Question: Explain the disease:
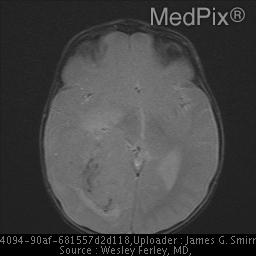
Answer: The disease is discussed as: Choroid Plexus Papilloma (WHO Grade I)
Choroid Plexus Carcinoma (WHO Grade III-IV)
Cell of Origin: Choroid plexus epithelium

Common Locations:
Adults - Fourth ventricle
Children - Lateral ventricle

Demographics: Children > Adults. 40-50% papillomas seen in first year of life, 85% < 5 yrs.  May be a congenital. Carcinomas usually seen only in pediatric age group.

Clinical Presentation: Hydrocephalus with headaches

Histology: Papillomas have characteristic lobulated gross appearance. Most are well-differentiated and may resemble normal choroid plexus, however, anaplastic transformation may occur. Parenchymal invasion suggests carcinoma, but can be seen with benign tumors as well.

Transformation of papilloma into carcinoma has been reported.

Special Stains: Cytokeratin distinguishes CPP from ependymoma; Prealbumin (transthyretin) may be helpful (although choroid metastases may also stain positive)
Progression: CSF seeding may occur in both papillomas and carcinomas.

Radiology: Well-demarcated intraventricular (or cerebellopontine angle) mass with hydrocephalus. Calcification especially frequent in fourth ventricular tumors. In adult patients the fourth ventricle is more common. The tumor is attached to the choroid plexus.

Comments: Hydrocephalus may reflect multiple factors, including CSF over-production, ventricular obstruction, and impaired CSF reabsorption. Can present as a congenital brain tumor or neoplasm.

===================================================
[REF 1]
"Choroid plexus tumours are rare epithelial brain tumours and limited information is available regarding their biology and the best treatment. A meta-analysis was done to determine prognostic factors and the influence of various treatment modalities. A thorough review of the medical literature (1966-1998) revealed 566 well-documented choroid plexus tumours. These were entered into a  database, which was analysed to determine prognostic factors and treatment modalities. Most patients with a supratentorial tumour
 were children, while the most common sites in adults were the fourth ventricle and the cerebellar pontine angle. Cerebellar pontine angle tumours were more frequently benign. Histology was the most important prognostic factor, as one, five, and 10-year projected survival rates were 90, 81, and 77% in choroid plexus-papilloma (n=353) compared to only 71, 41, and 35% in choroid plexus-carcinoma respectively (P<0.0005). Surgery was prognostically relevant for both choroid plexus-papilloma (P=0.0005) and choroid plexus-carcinoma (P=0.0001). Radiotherapy was associated with significantly better survival in choroid plexus-carcinomas.

Eight of 22 documented choroid plexus-carcinomas responded to chemotherapy. Relapse after primary treatment was a poor prognostic factor in choroid plexus-carcinoma patients but not in choroid plexus-papilloma patients. Treatment of choroid plexus tumours should start with radical surgical resection. This should be followed by adjuvant treatment in case of choroid plexus-carcinoma, and a "wait and see" approach in choroid plexus-papilloma. Copyright 2002 Cancer Research UK"